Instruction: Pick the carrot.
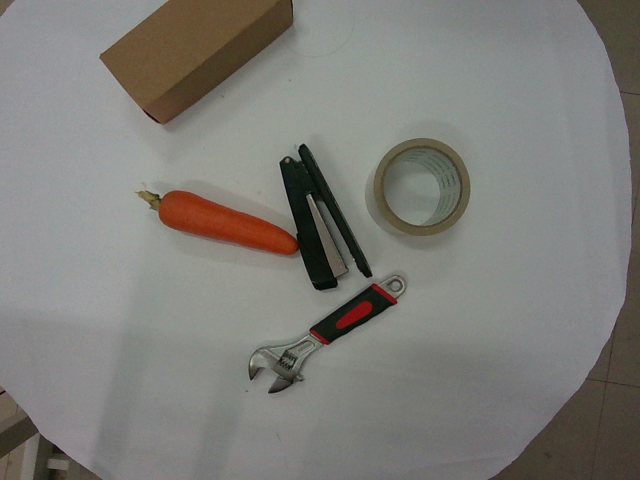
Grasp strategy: vertical